Question: How is the history relevant to the case?
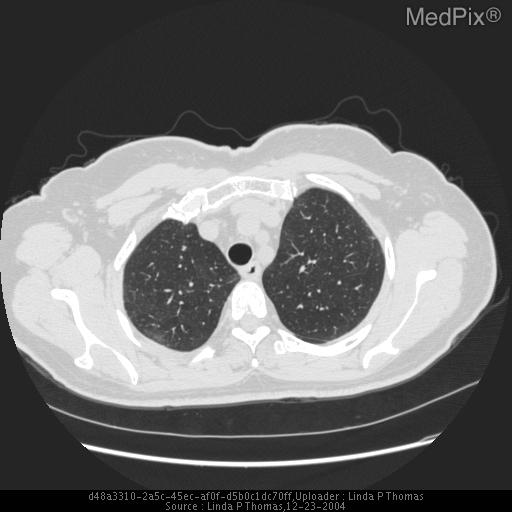
Answer: The patient's history of Worsening chronic cough and mild dyspnea. is key in understanding the case.